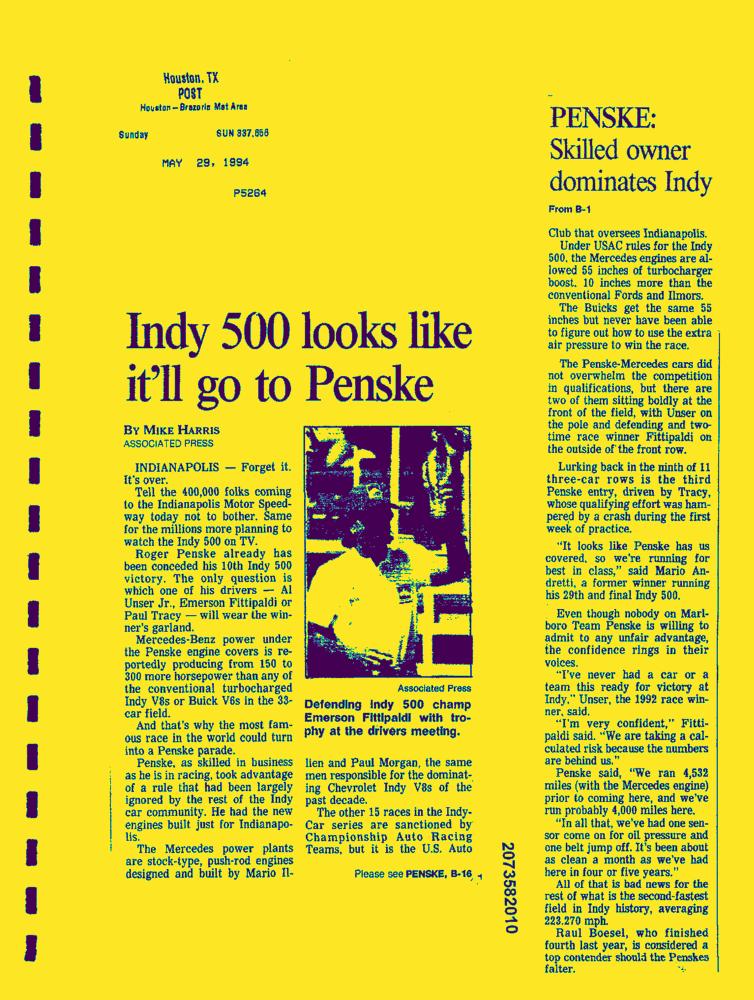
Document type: News-Article